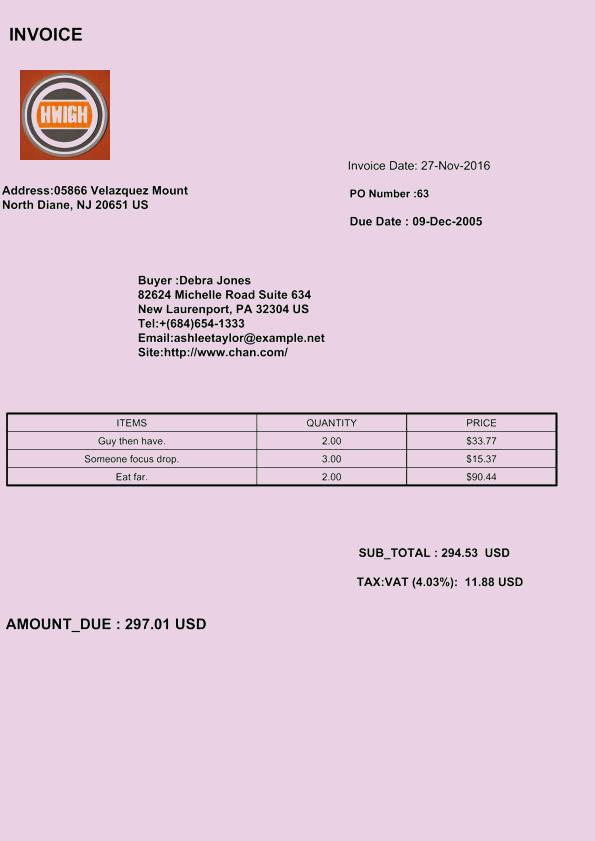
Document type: Invoice